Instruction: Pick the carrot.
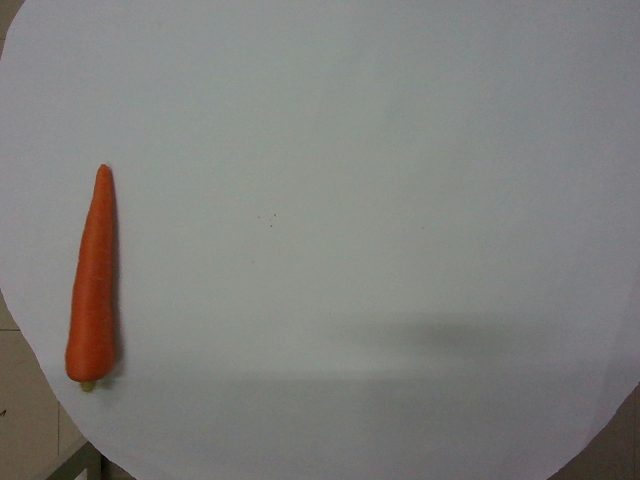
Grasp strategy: vertical